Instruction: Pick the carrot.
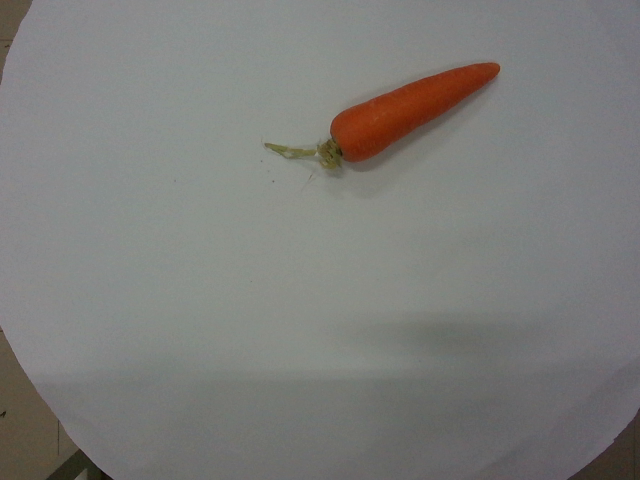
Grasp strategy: vertical